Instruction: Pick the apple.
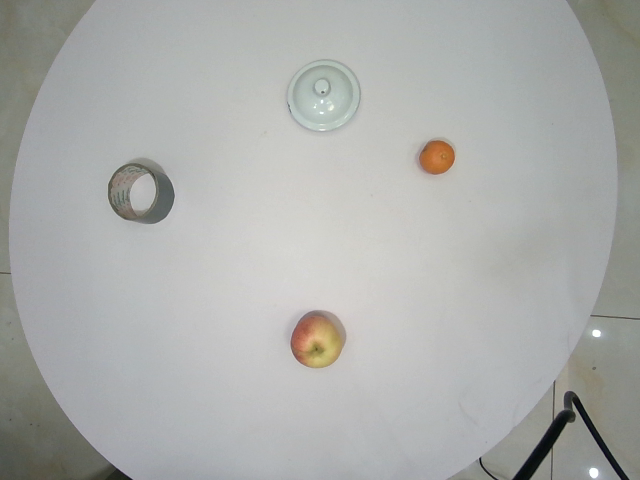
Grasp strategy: vertical